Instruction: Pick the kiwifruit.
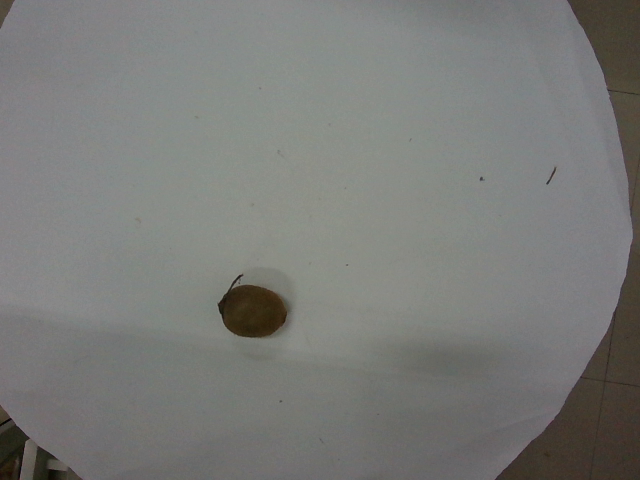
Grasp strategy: vertical